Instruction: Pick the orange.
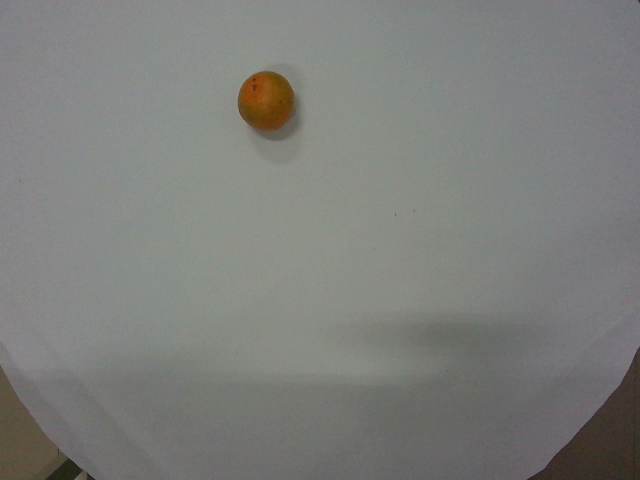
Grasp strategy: vertical